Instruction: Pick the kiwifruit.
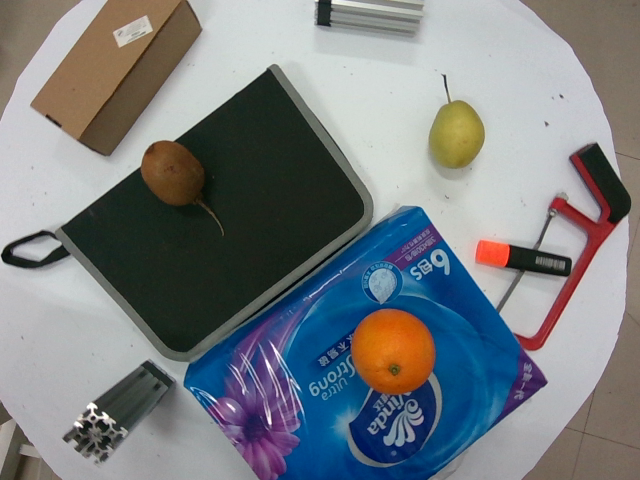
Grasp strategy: vertical